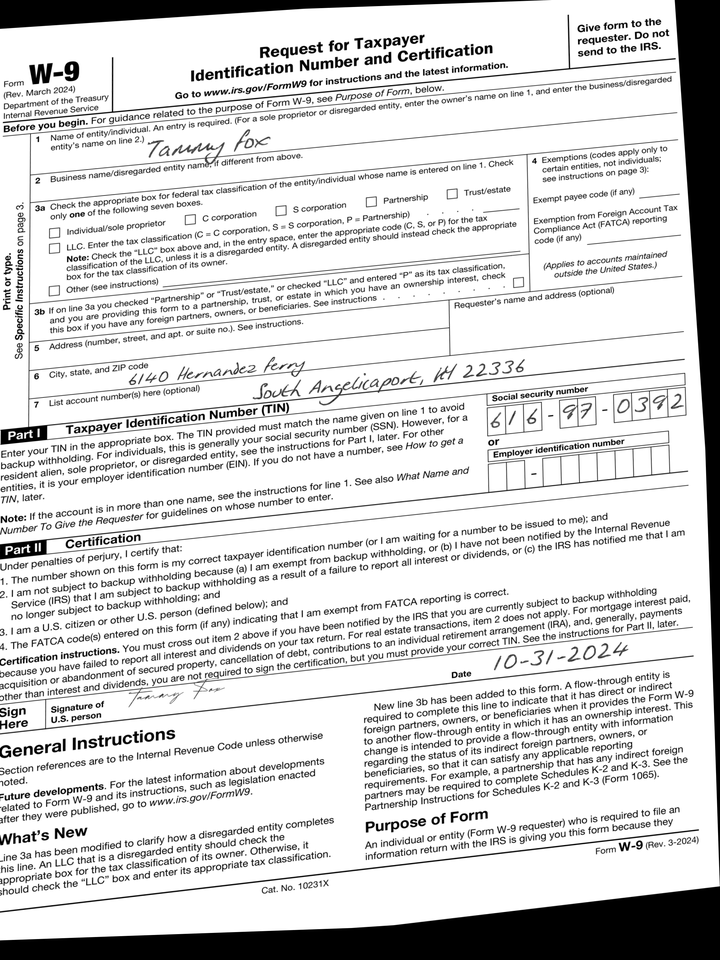
adr1: 6140 Hernandez Ferry
adr2: South Angelicaport, KY 22336
cbx: no
ssn: 616970392
enm: Tammy Fox
sdt: 10-31-2024